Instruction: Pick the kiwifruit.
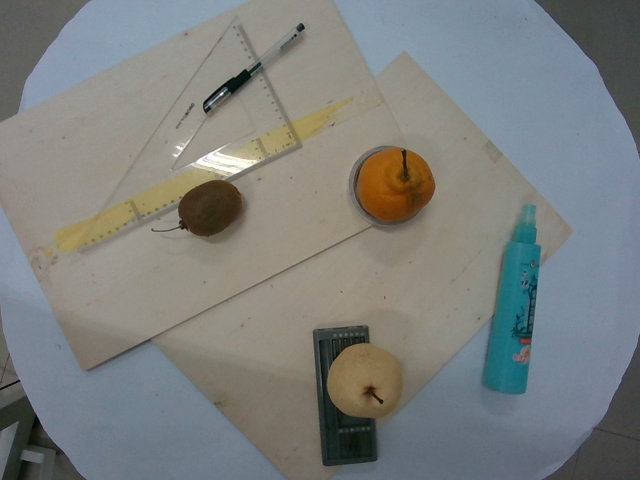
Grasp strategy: vertical